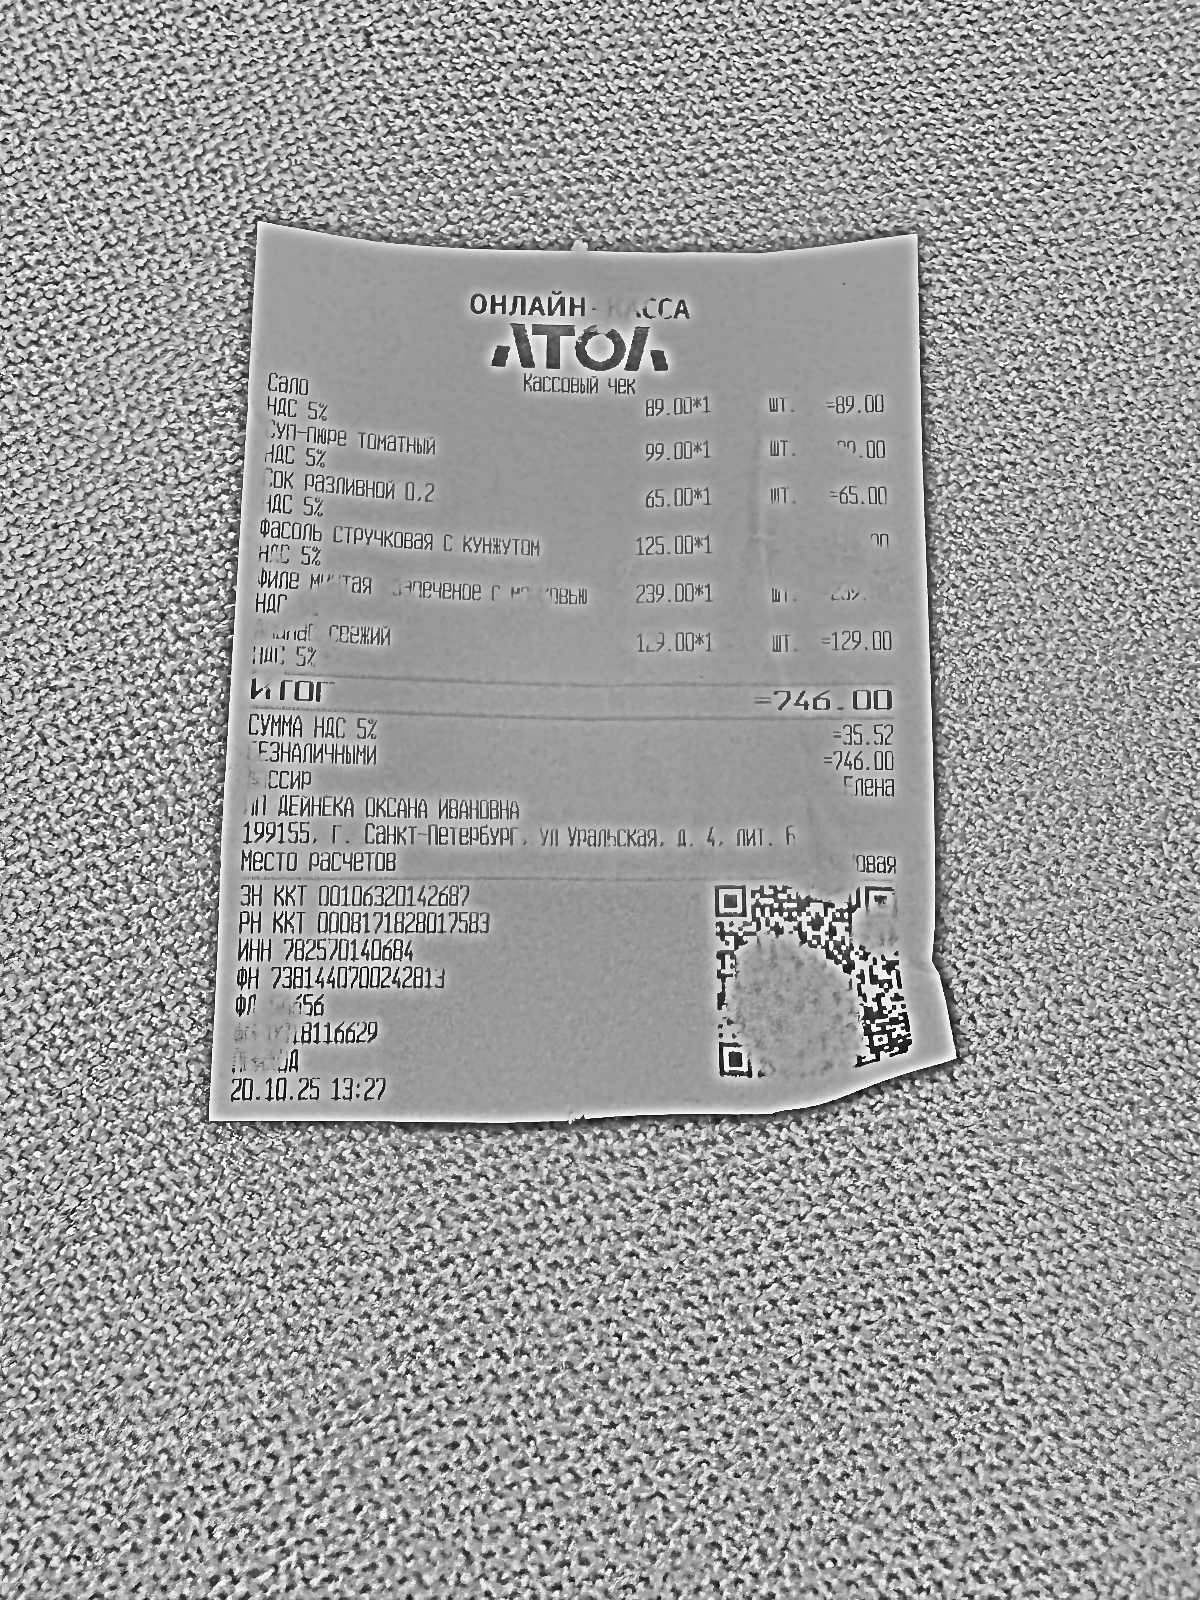
Продавец: ИП ДЕЙНЕКА ОКСАНА ИВАНОВНА
ИНН: 782570140684
Дата: 20.10.25 13:27
Товары: Сало; Суп-пюре Томатный; Сок Разливной 0,2; Фасоль Стручковая с курицей; не распознано; не распознано
Количество: 1; 1; 1; 1; 1; 1
Цена: 89.00; 99.00; 65.00; 125.00; 239.00; 129.00
Сумма: 89.00; 99.00; 65.00; 125.00; 239.00; 129.00
Итого: 746.00